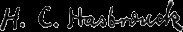
Signature of: henry c hasbrouck